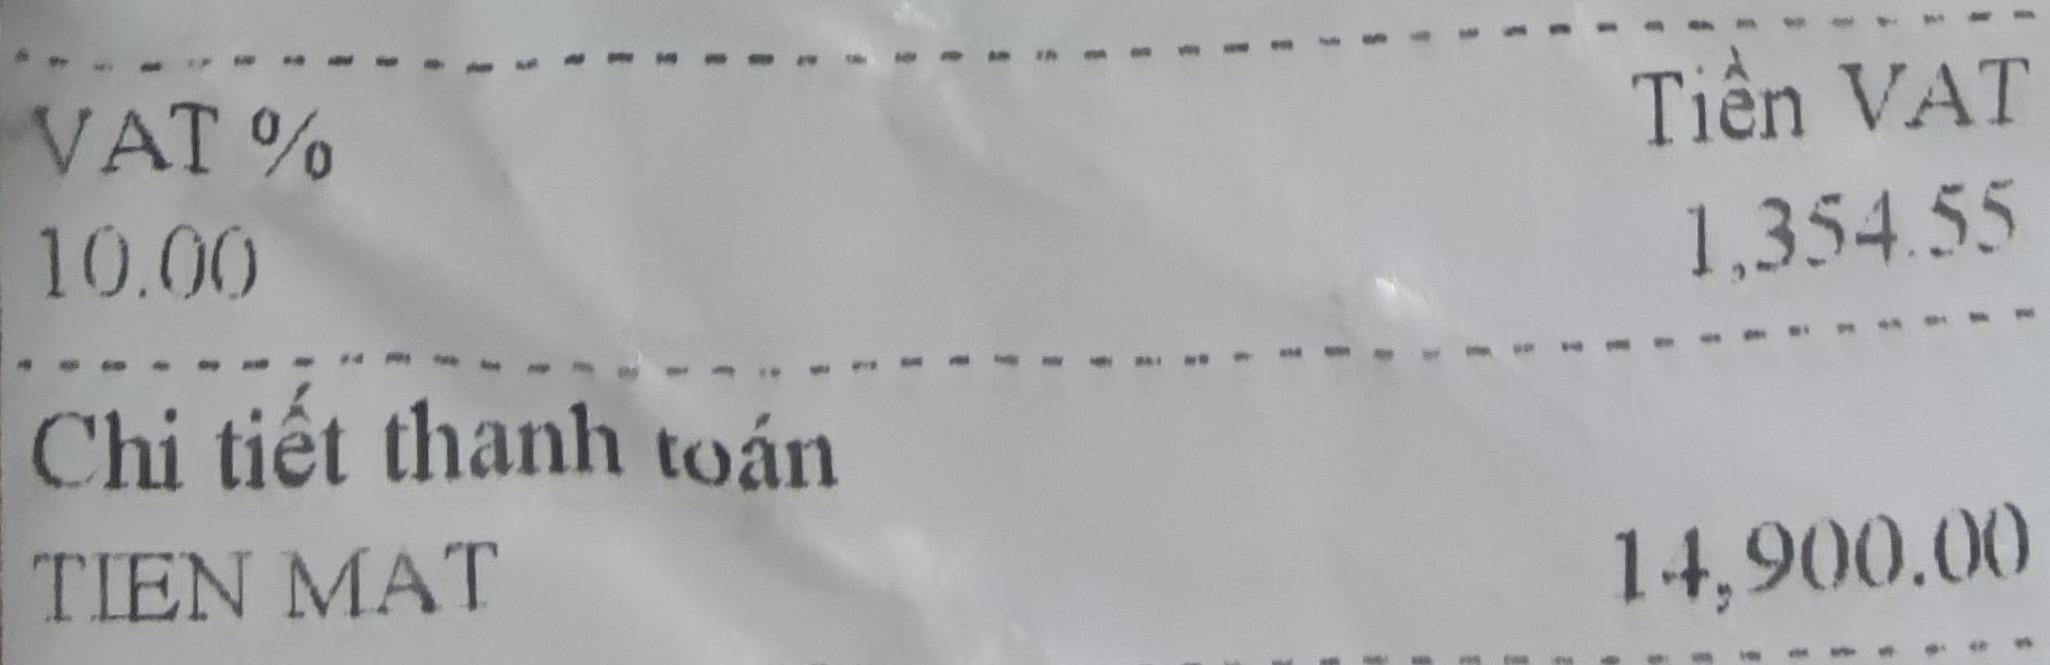
VAT % Tiền VAT
10.00 1,354.55

Chi tiết thanh toán
TIEN MAT 14,900.00